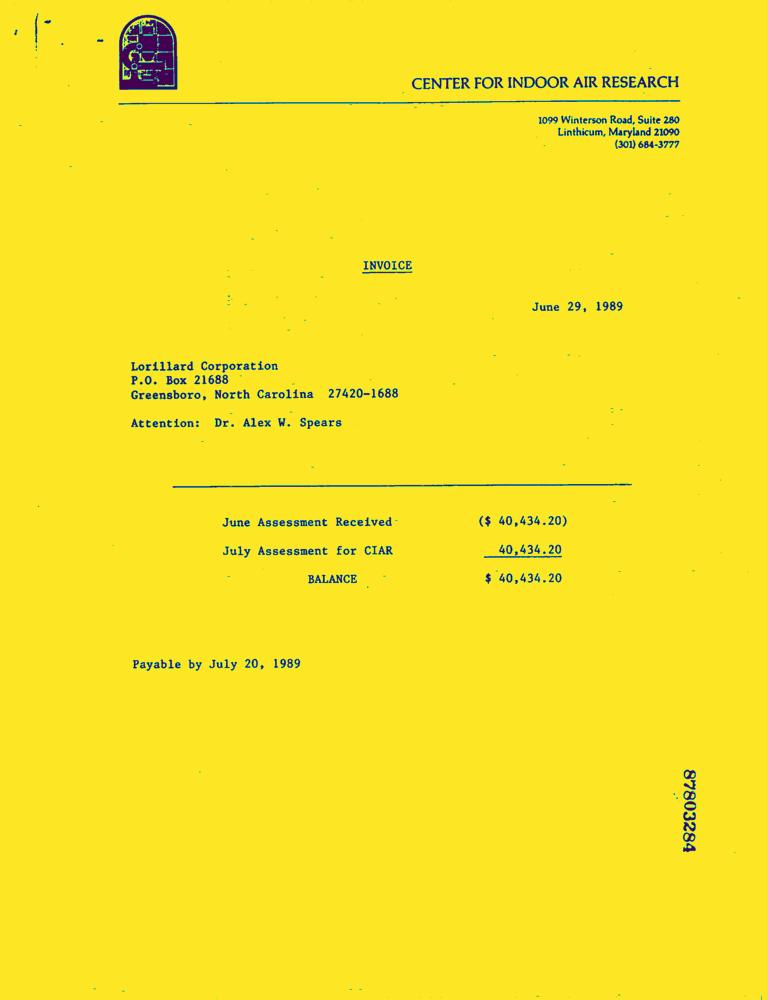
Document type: Invoice-Doc